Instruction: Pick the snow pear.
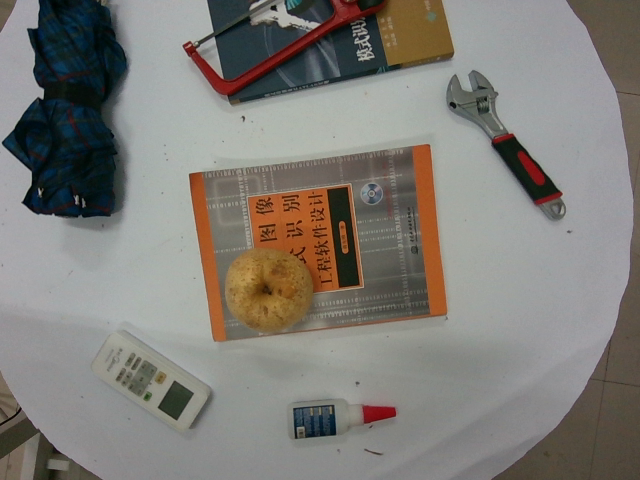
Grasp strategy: vertical